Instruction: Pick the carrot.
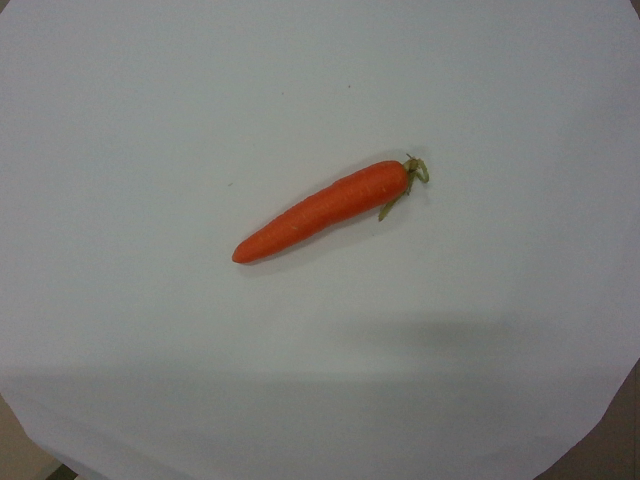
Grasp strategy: vertical